Question: What are the imaging findings?
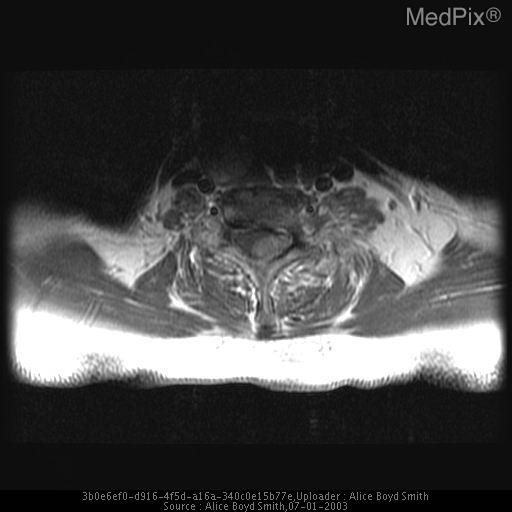
Answer: The imaging shows Axial post-gadolinium T1W images of the cervical spine demonstrated a homogenously enhancing mass that displaces the spinal cord to the right.  T2W images of the cervical spine demonstrated an extramedullary-intradural ovoid, isointense mass. Axial post-gadolinium T1W image demonstrates a homogenously enhancing mass that displaces the spinal cord to the right.  The tumor was surgically proven to be a meningioma..